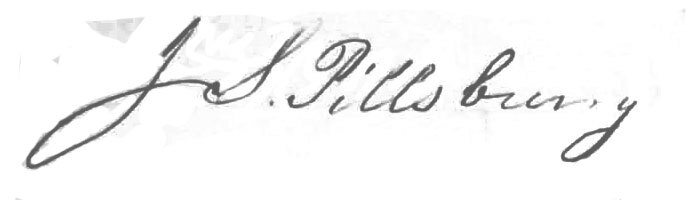
Signature of: john s pillsbury